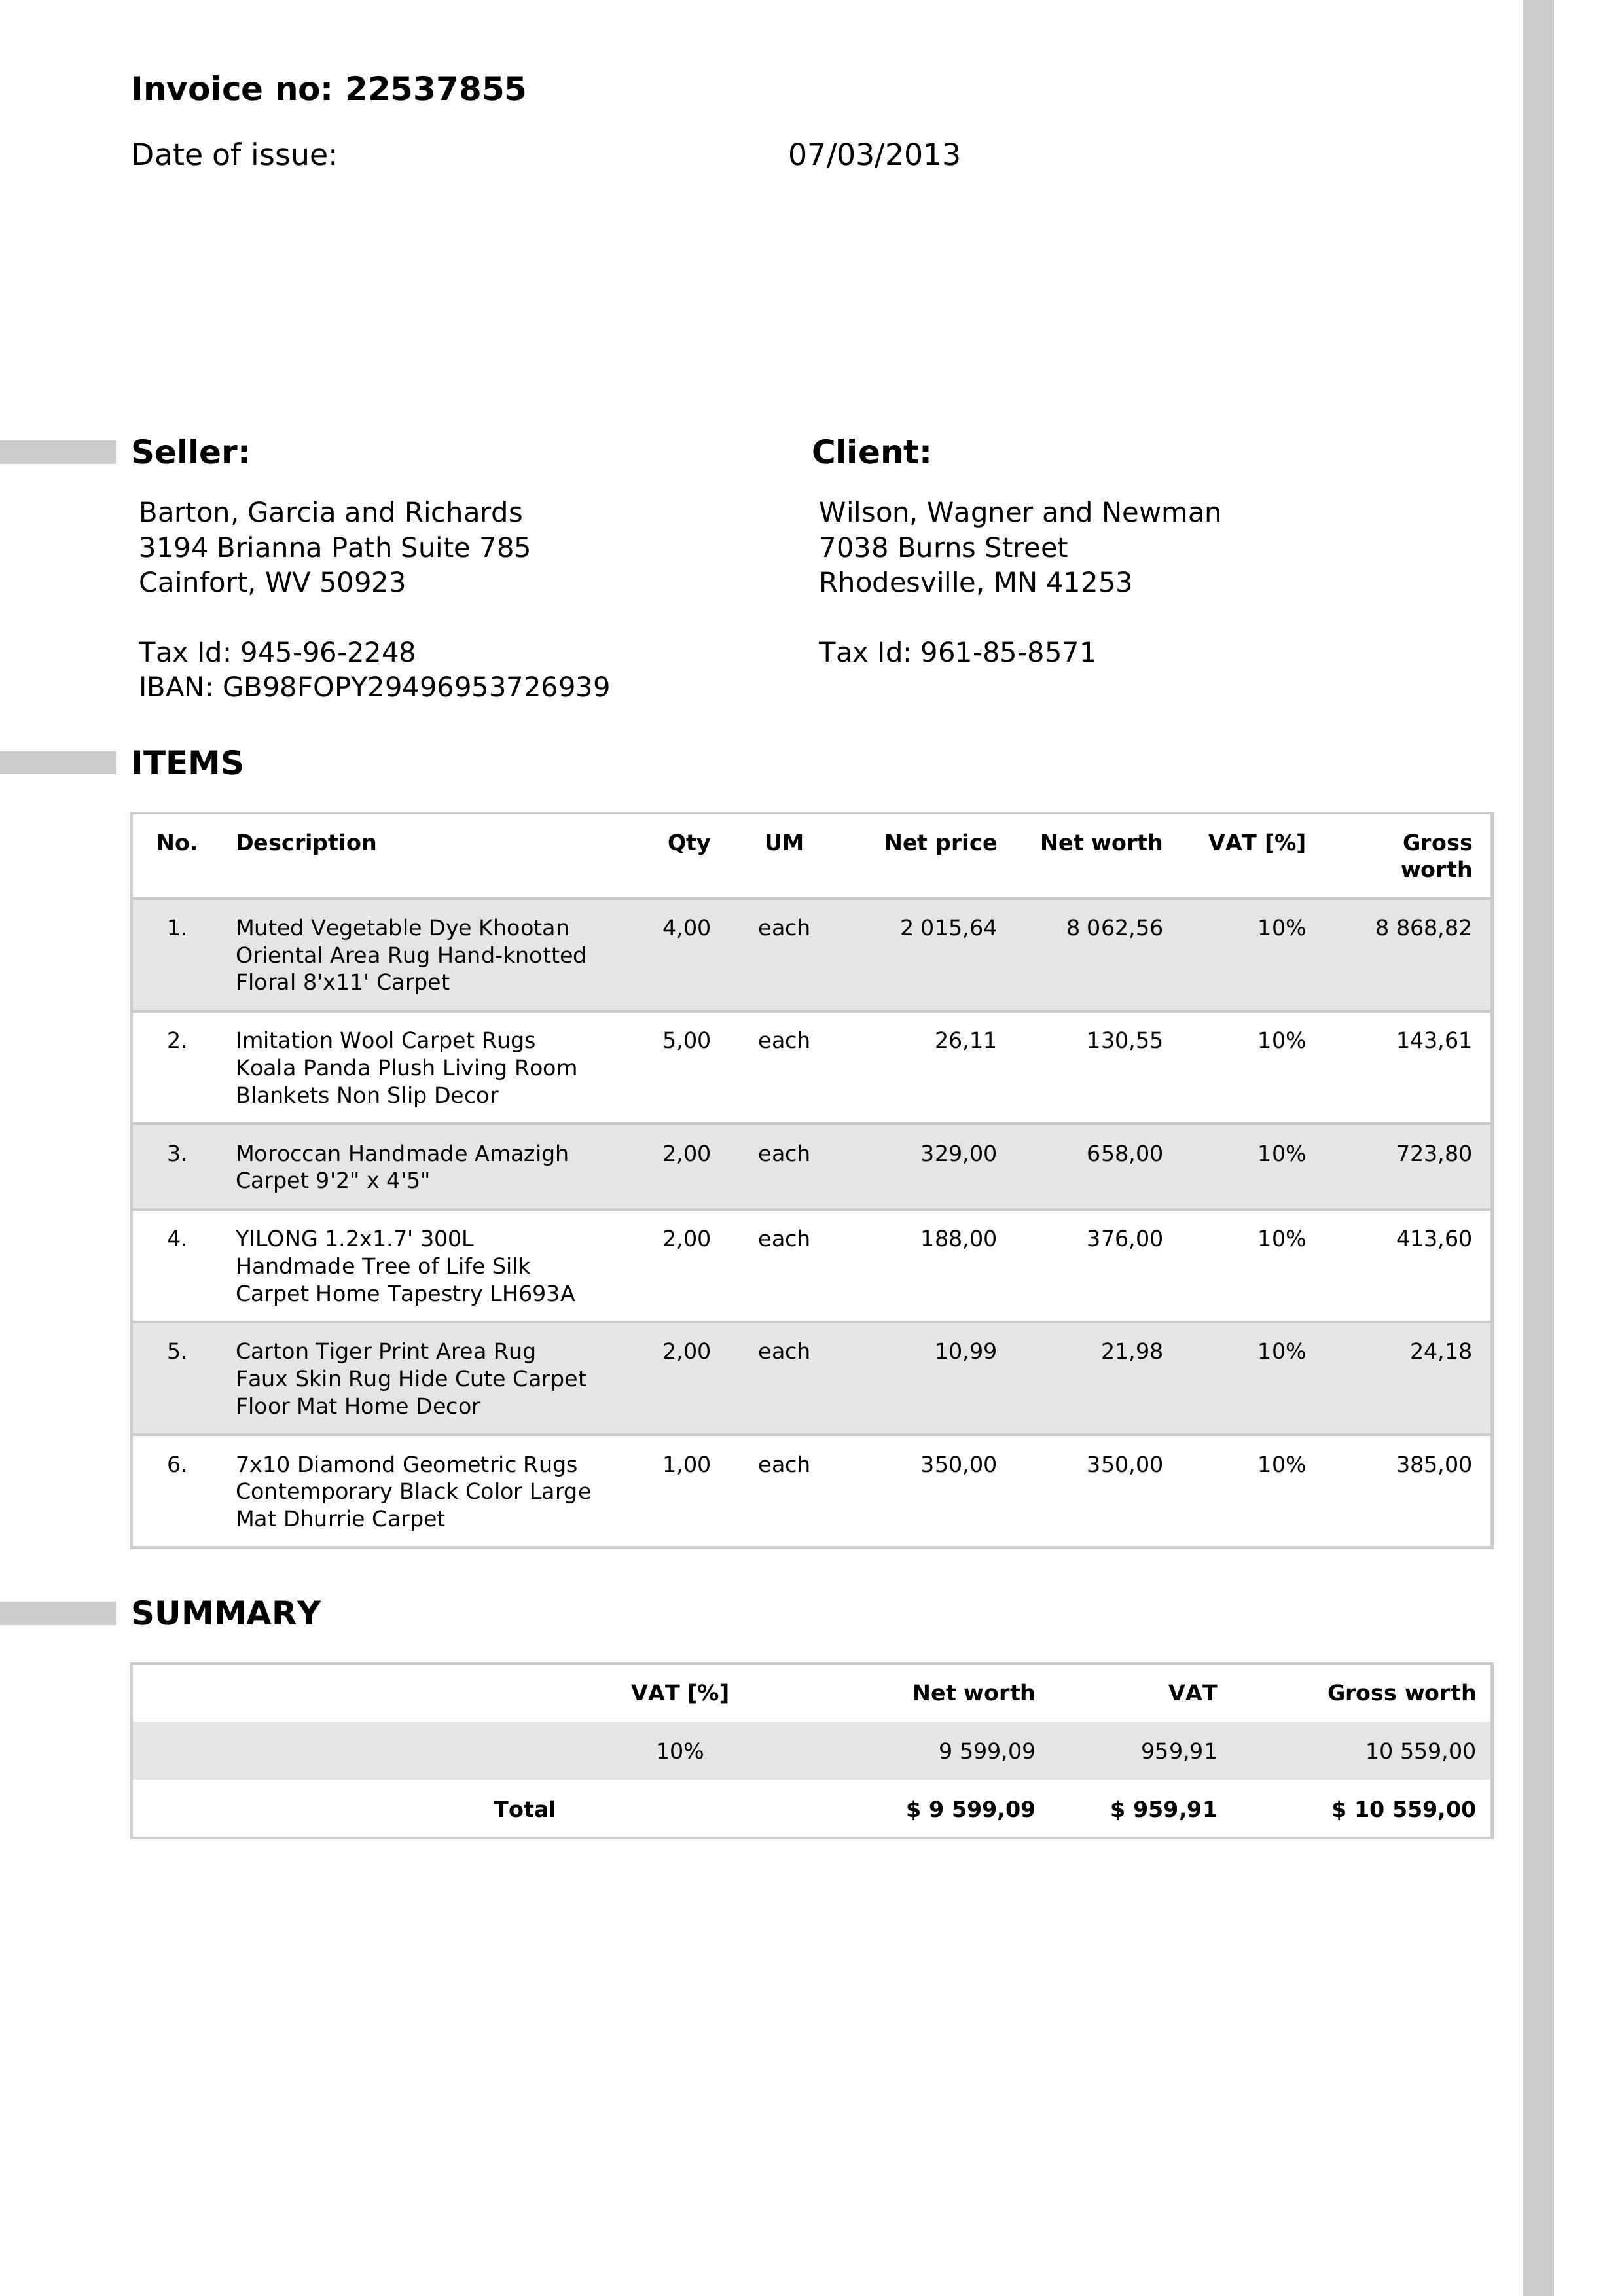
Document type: Invoice